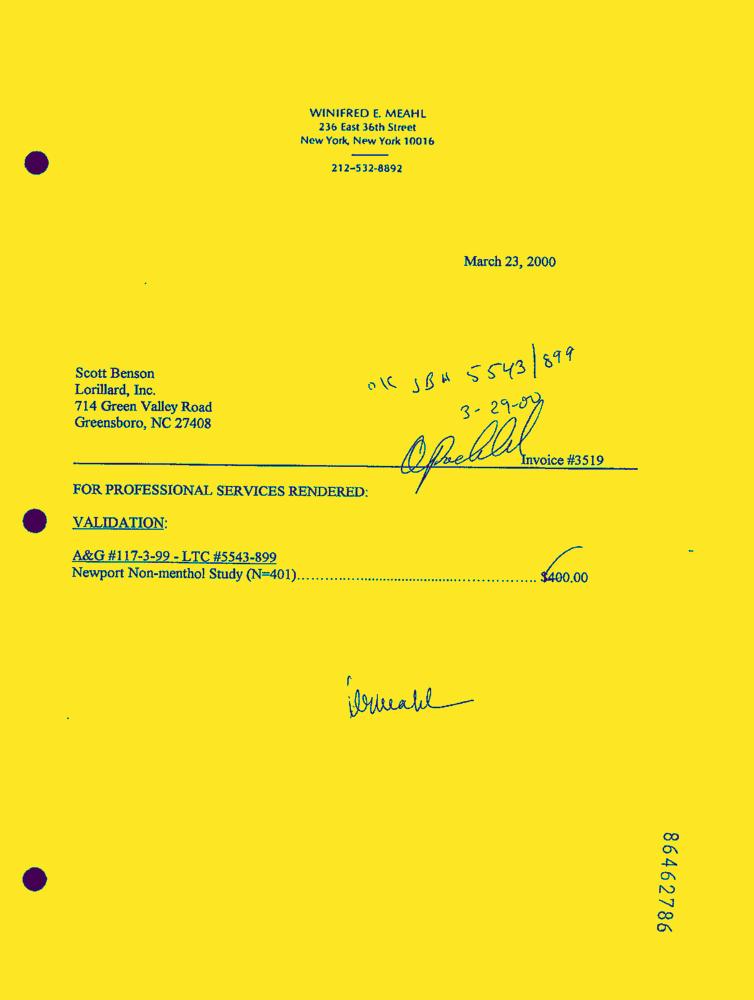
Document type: Invoice-Doc